Can you pull out the amount in words, numerical amount, payee's name, date of the cheque, and the bank's name from the image?
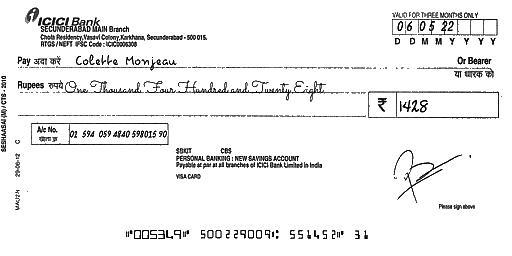
amt_in_words: One Thousand Four Hundred and Twenty Eight
amt_in_figures: 1428
payee_name: Colette Monjeau
bank_name: ICICI Bank
cheque_date: 06/05/22